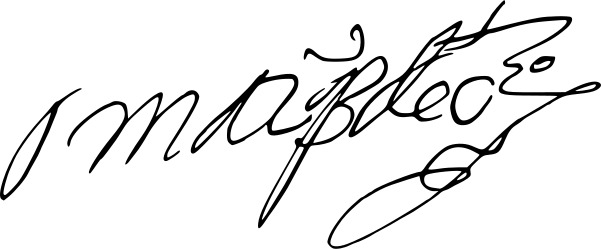
Signature of: cristóvão de moura